Question: What is the main concern?
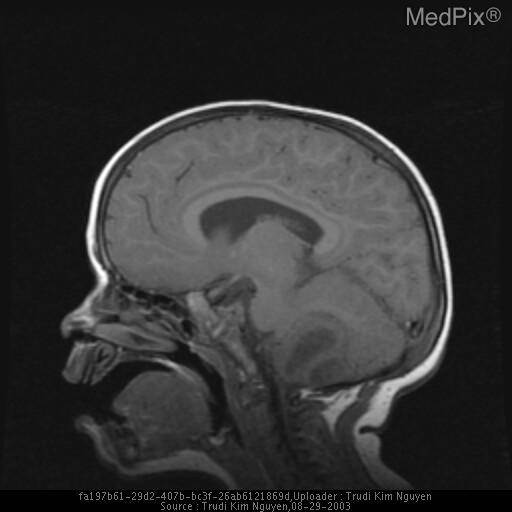
Answer: The findings suggest Contrast head CT is significant for a multiloculated cystic posterior fossa midline mass that is adjacent to the torcula with a portion extending into the occipital calvarium. This mass is low in density with HU measuring 17. There is rim enhancement with several internal septations. There is distortion of the 4th. ventricle with associated dilatation of the temporal horns.  Bone windows demonstrate smooth calvarial remodeling of the occiput with a small focal dehiscence within the bone that may represent a sinus tract. The overlying skin is unremarkable.

Brain MRI again demonstrates this intra- extraaxial posterior fossa mass with homogeneous increased T2 , decreased T1 signal. DWI demonstrates marked restricted diffusion which darkens on the ADC map suggesting an abscess, epidermoid,dermoid or other process with restricted diffusion. Mass effect with hydrocephalus is again demonstated. Findings are consistent with a multiloculated intra and extraaxial posterior fossa mass most consistent with cerebritis/abscess. Given the bony remodeling and midline location, findings are most consistent with a congenital process such as dermoid which has become secondarily infected.. Multiloculated intra- and extra-axial posterior fossa mass. The patient might have a history of 21 month old male with high fever, mental status changes and possible seizure..